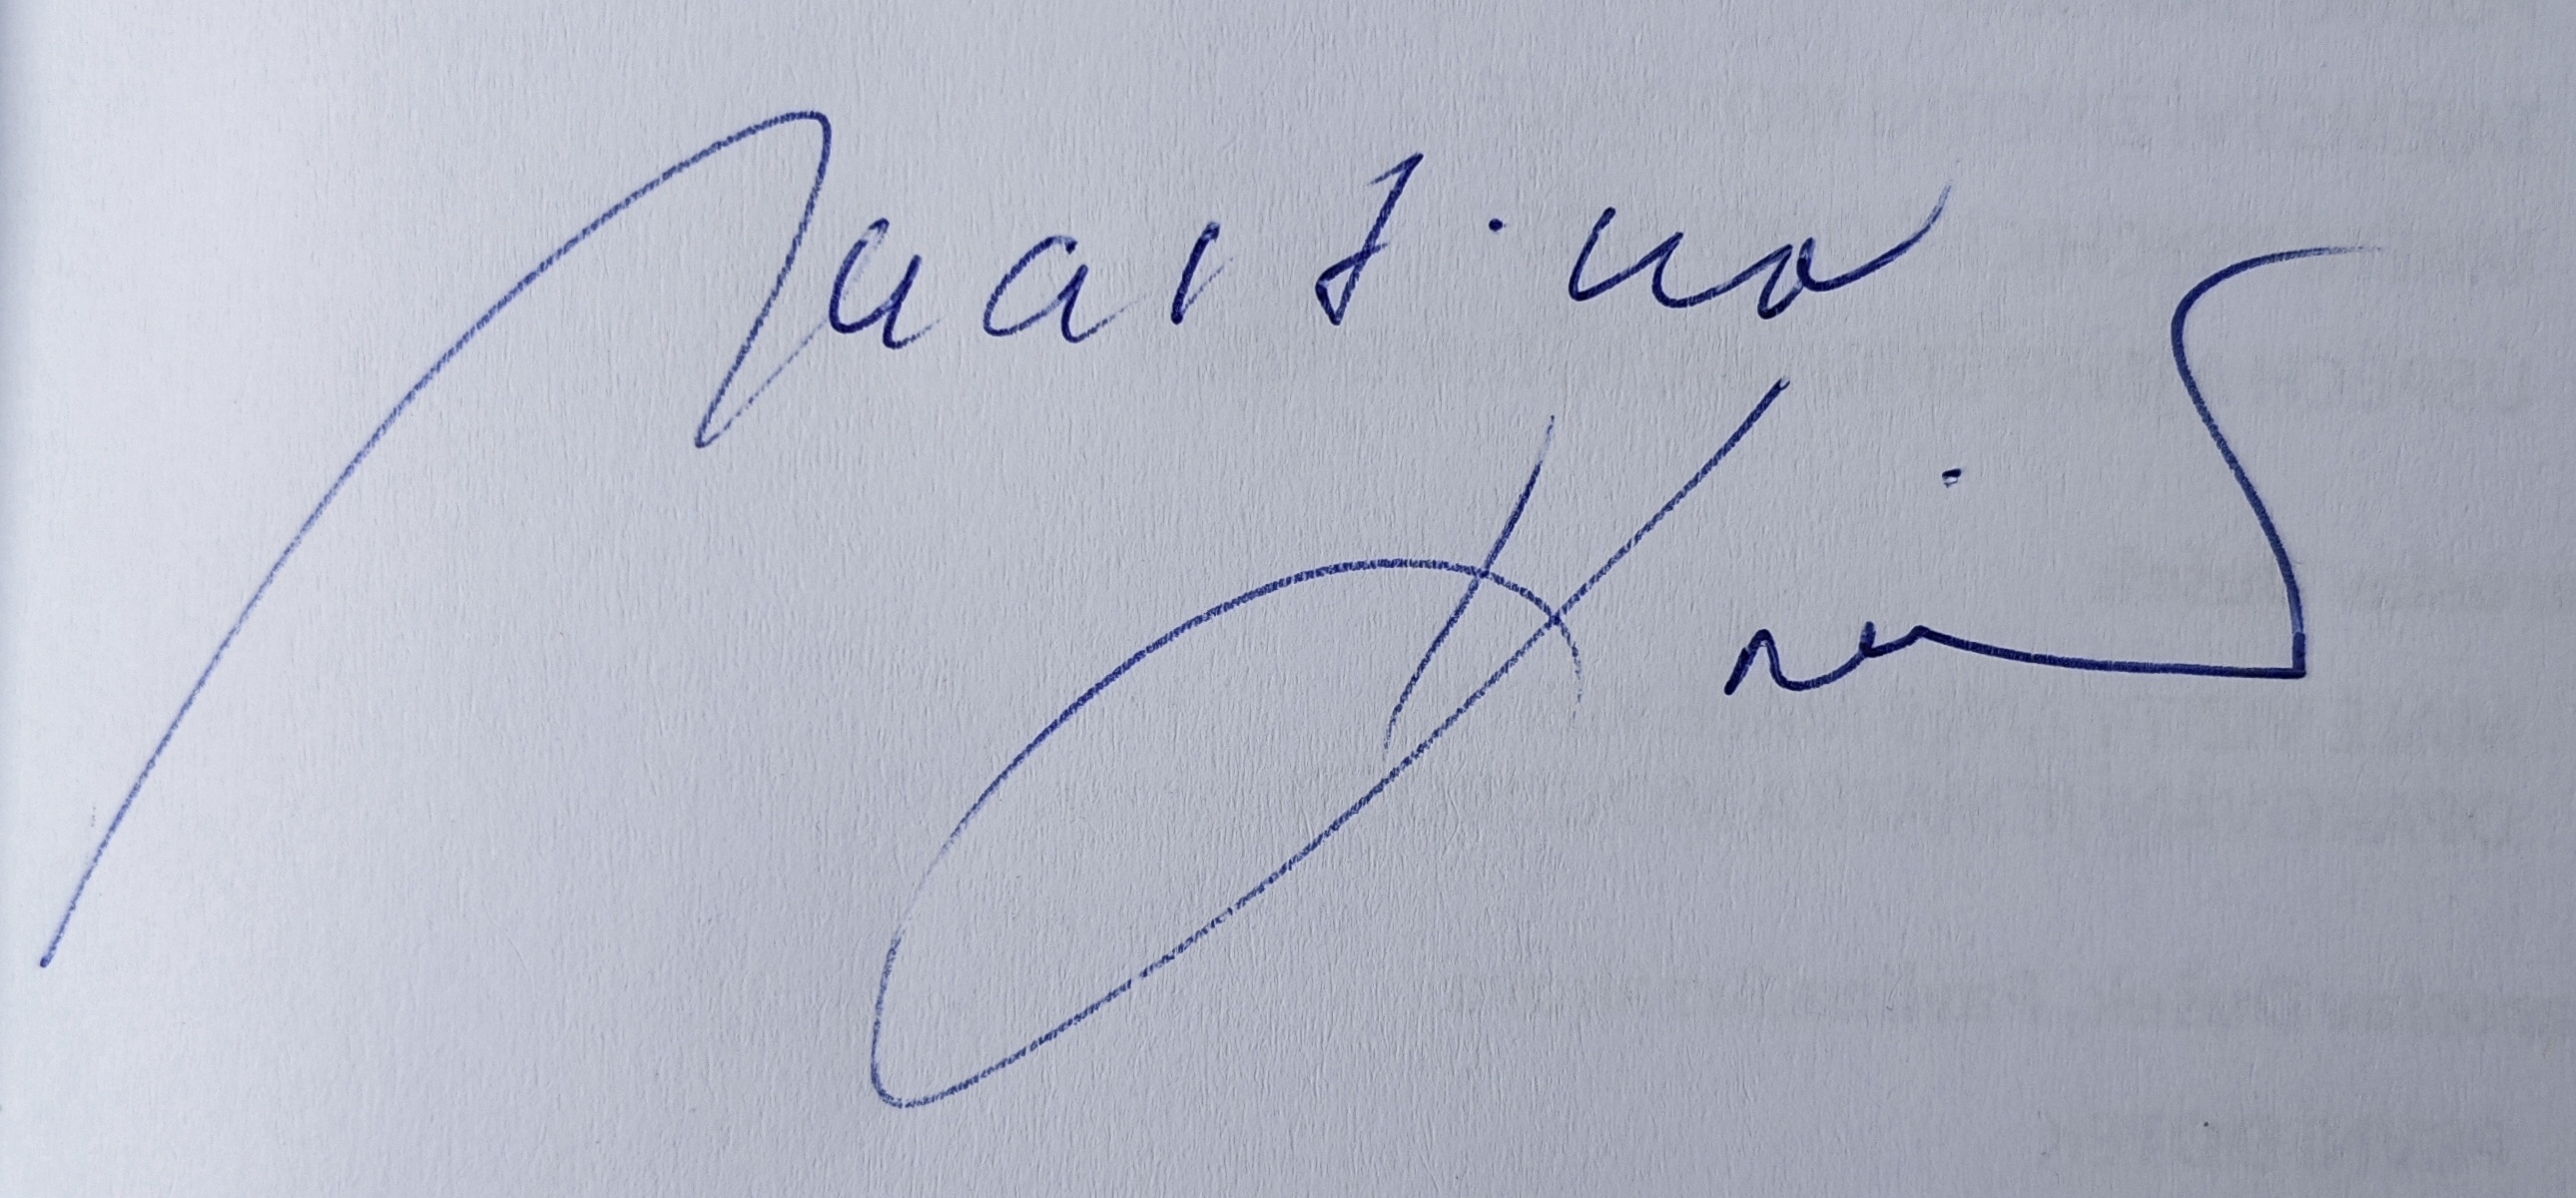
Signature of: martina kociánová